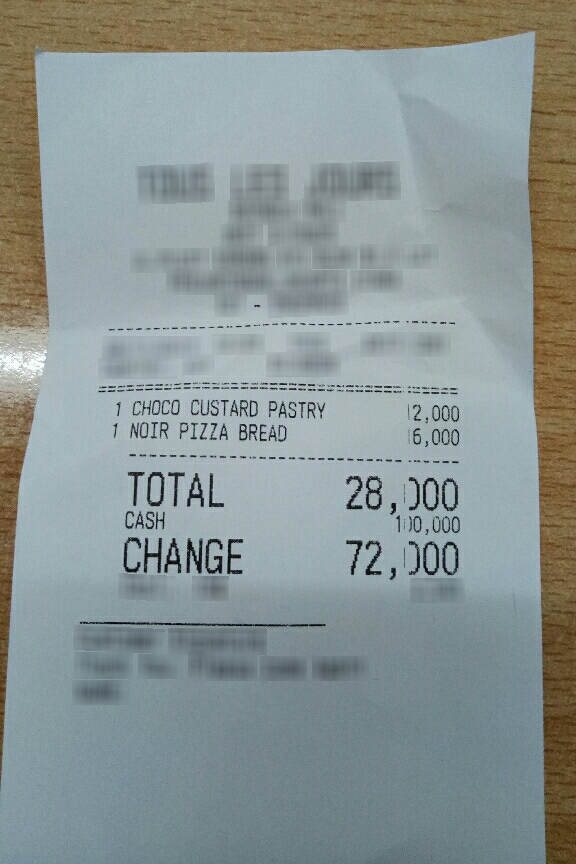
Number of items: 2
Total: 28,000
OCR text regions:
text: 1
text: CHOCO
text: CUSTARD
text: PASTRY
text: 12,000
text: 1
text: NOIR
text: PIZZA
text: BREAD
text: 16,000
text: TOTAL
text: 28,000
text: CASH
text: 100,000
text: CHANGE
text: 72,000